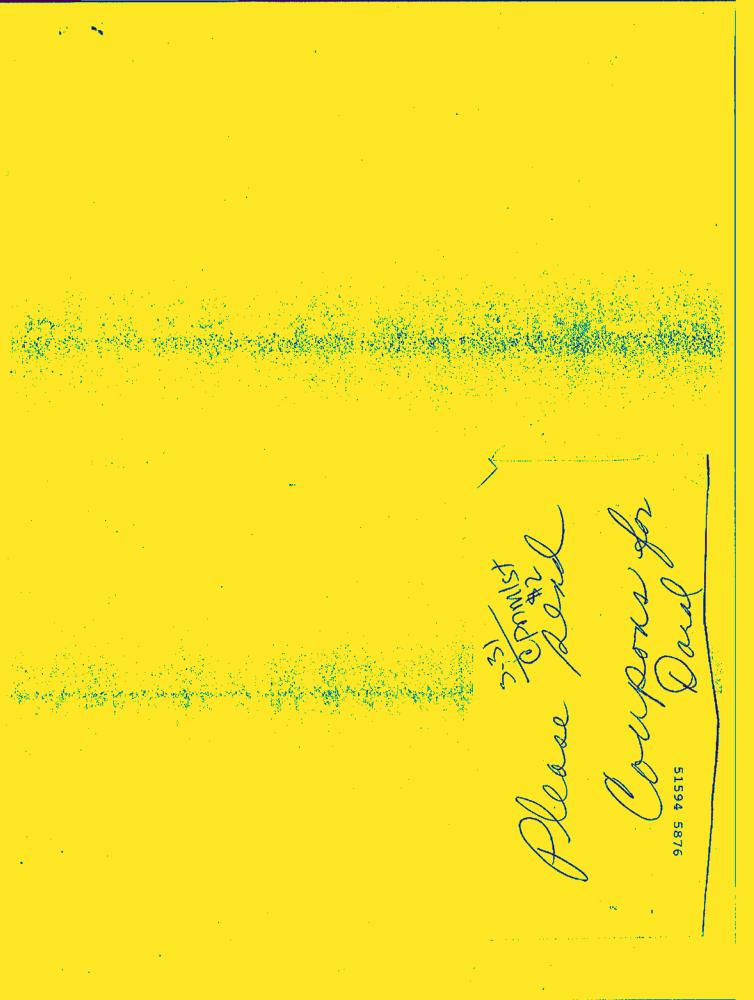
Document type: Hand-Written